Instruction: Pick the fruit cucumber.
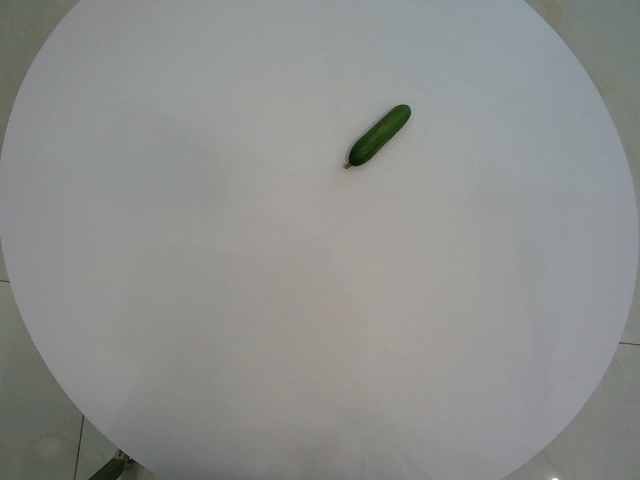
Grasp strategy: vertical